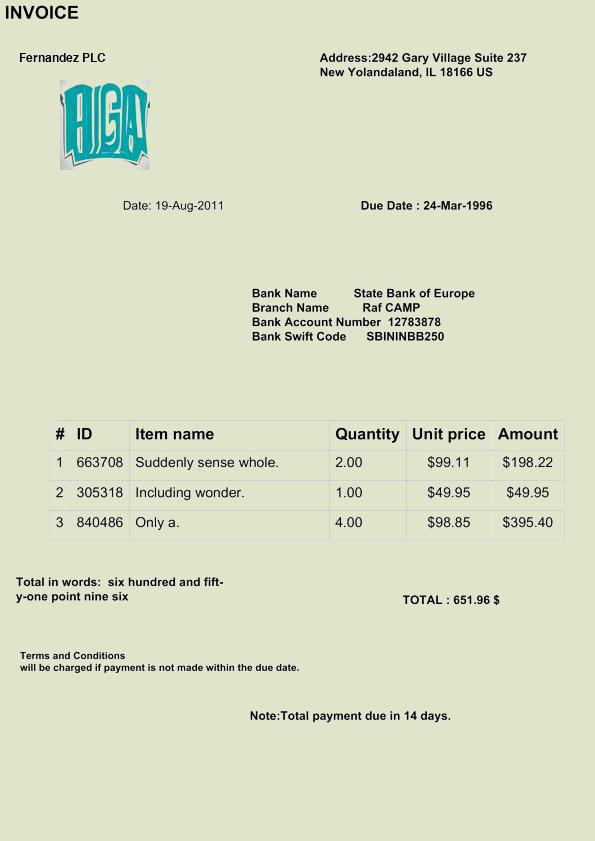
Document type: Invoice